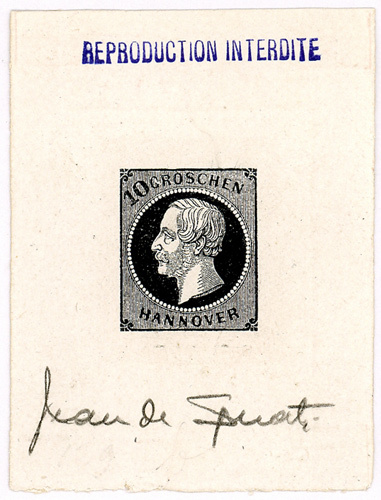
Signature of: jean de sperati